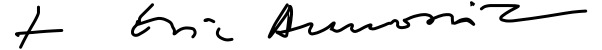
Signature of: éric aumonier